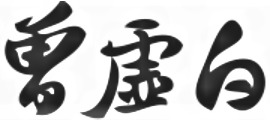
Signature of: xubai zeng